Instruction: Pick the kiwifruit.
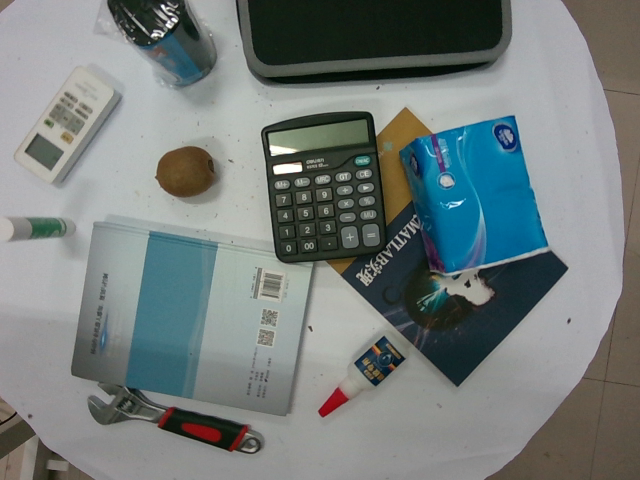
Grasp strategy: vertical